Question: Which state is mentioned in the document?
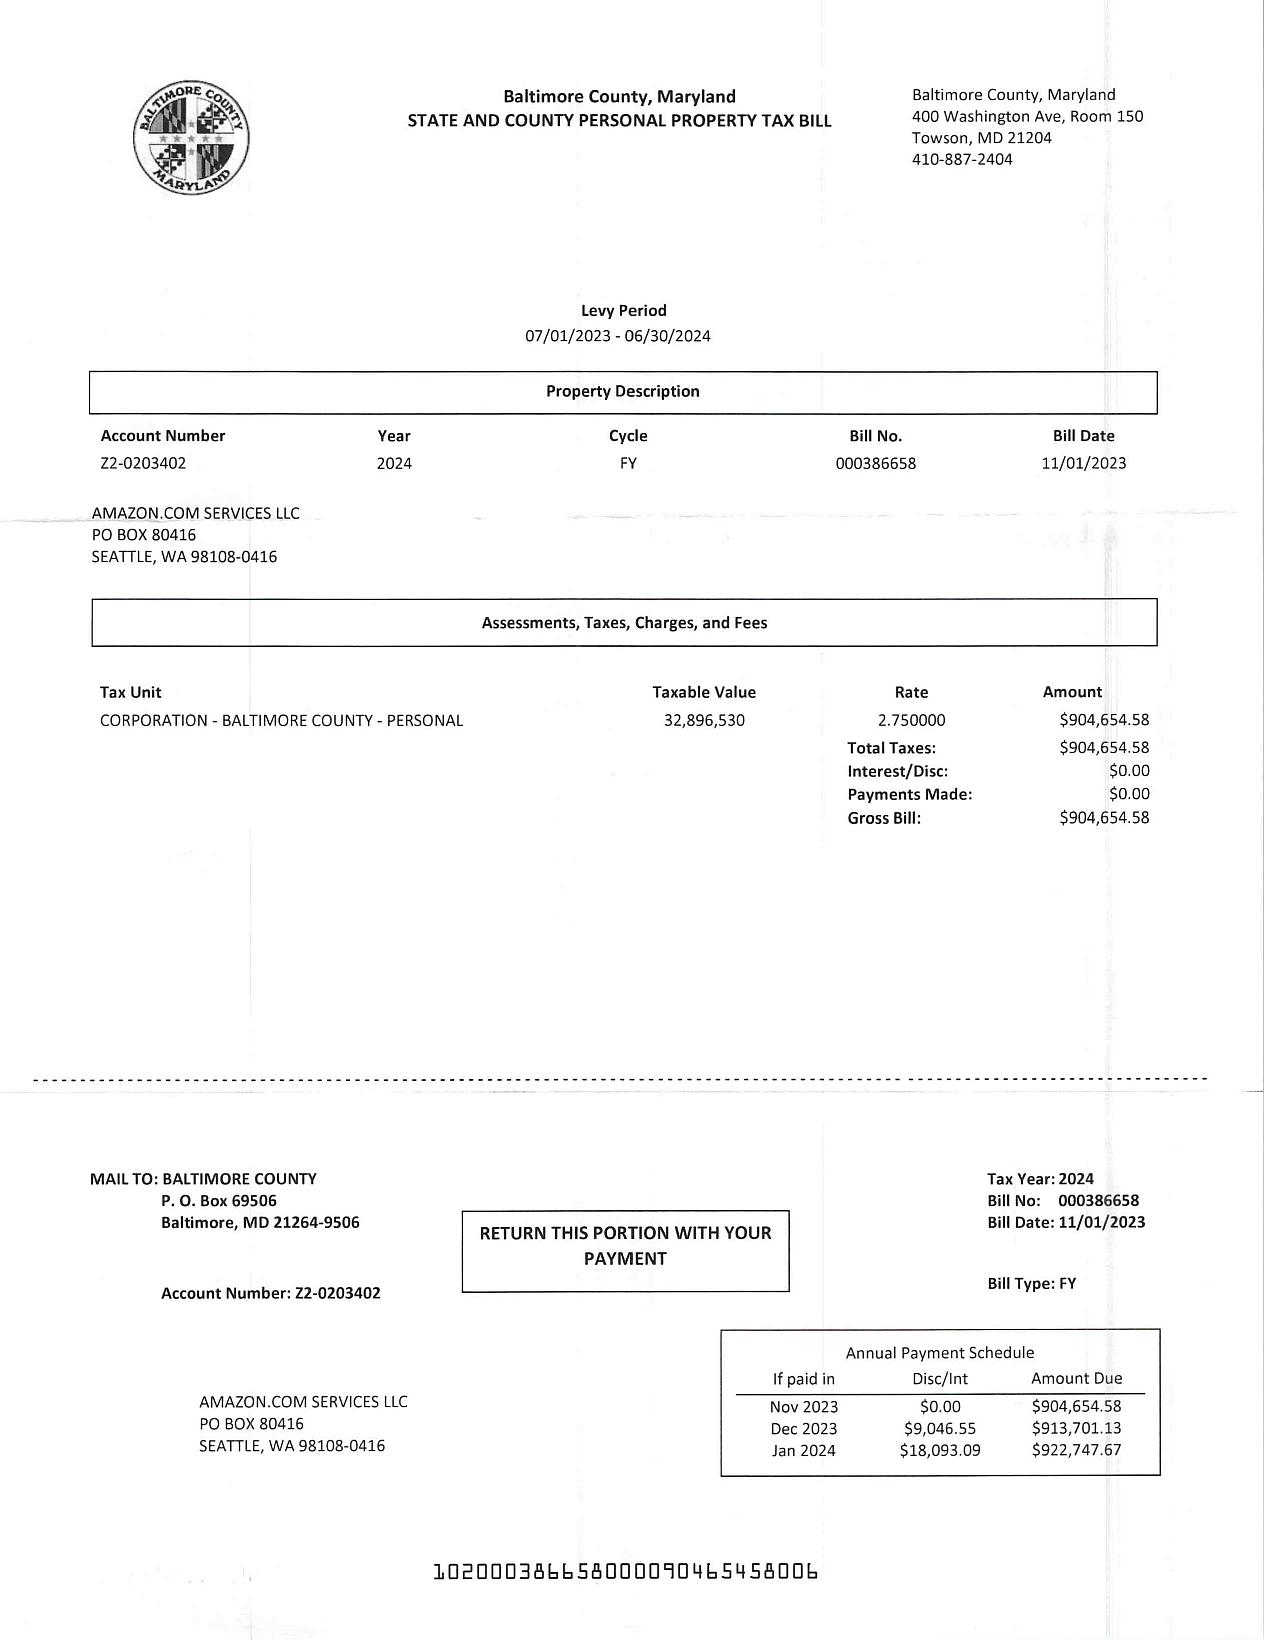
Answer: "Maryland"